Question: What could the diagnosis suggest?
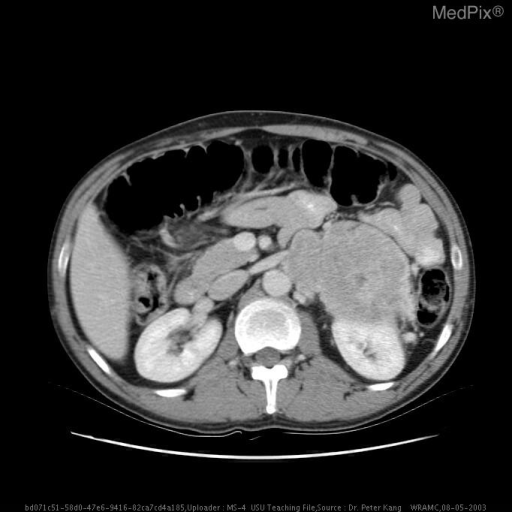
Answer: The possible diagnosis includes • Adenoma (50%–80%)–90% Nonfunctioning– 10% Functioning (Cushing syndrome or aldosteronoma)• Cyst and pseudocysts (5%–20%)
• Pheochromocytoma (5%–15%)
• Adrenocortical carcinoma (2%–10%)
• Metastatic (0%–10%)
• Adrenal hyperplasia (5%–10%)
• Myelolipoma and lipoma (5%–15%)
• Ganglioneuroma (0%–5%)
• Hematoma, infection (Histo), lymphoma, neuroblastoma, granuloma (rare).